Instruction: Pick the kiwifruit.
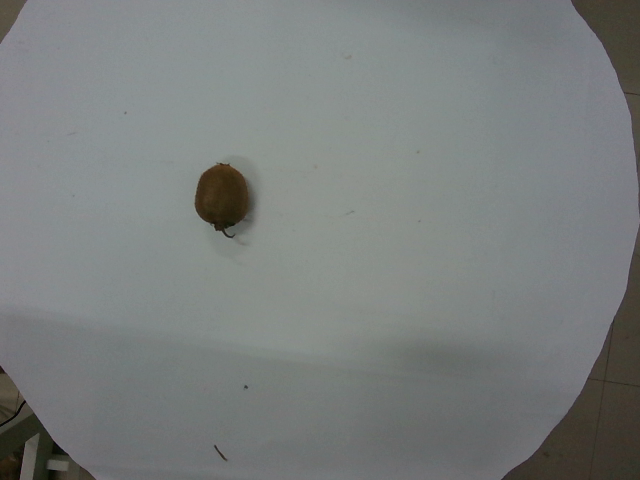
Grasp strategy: vertical